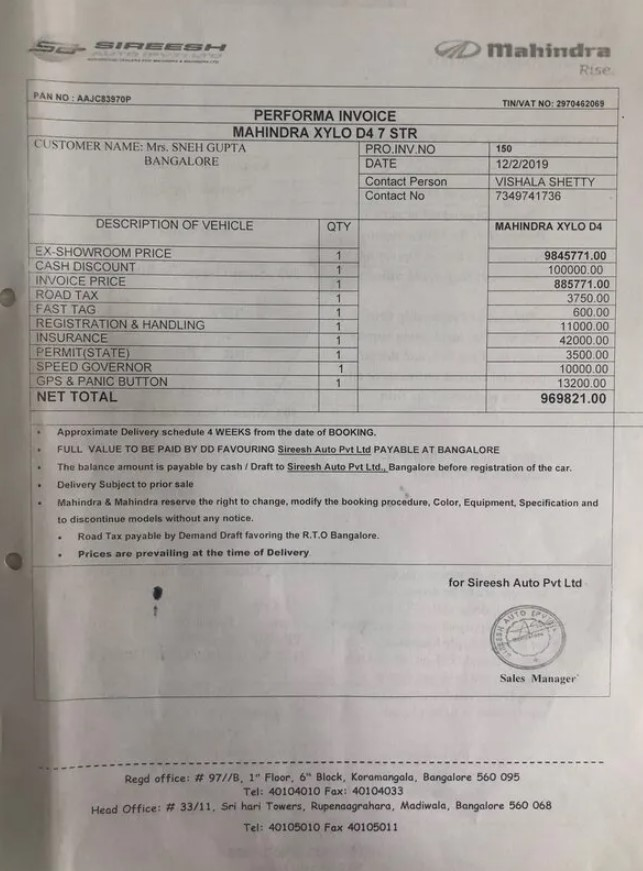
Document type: Invoice